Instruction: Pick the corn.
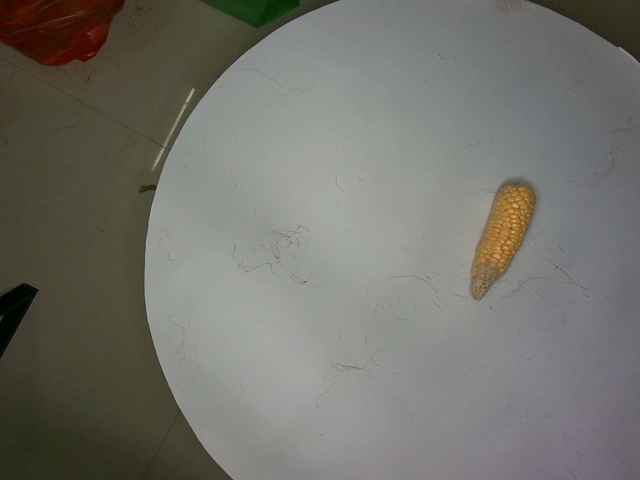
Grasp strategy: vertical